Patient: Male, age 15
A 15-year-old Caucasian boy was diagnosed with B-NHL involving lymph nodes, mediastinum and bones. The patient was treated according to B-NHL-BFM (Berlin-Frankfurt-Munster) 1997 protocol combined with Rituximab.
Seven days after the fifth chemotherapy course, the patient was hospitalized for fever (37.9 C), severe cytopenia (white blood cell count 0.15 x 109/L, neutrophils 0 x 109/L, platelet count 23 x 109/L, Hb 96 g/L), elevated C-reactive protein [C-RP] (92 mg/l), but normal procalcitonin [PCT] (0.33 ng/ml) and vital signs (blood pressure 124/69 mmHg, heart rate 79 beats per minute [bpm], peripheral oxygen saturation [Sp02] 97%). After drawing blood cultures from central line and peripheral vein, an empiric antibiotic treatment with ceftazidime, amikacin and teicoplanin was promptly initiated together with granulocyte colony stimulating factor (GCSF), while prophylaxis with cotrimoxazole and fluconazole was continued. On day 4 tachypnea, dyspnea, hypoxemia (Sp02 80%), tachycardia (heart rate 150 bpm) and left hemithorax acute pain appeared together with an increase of CRP (440 mg/l) and PCT (3.13 ng/ml). On physical examination, lung auscultation revealed diminished breath sounds and rales over the left lung. The first set of blood cultures was negative as well as the second one and the blood samples for galactomannan (GM) and beta-d-glucan (BDG) antigens. Lung computerized tomography (CT) showed a left extensive consolidation associated with pleural effusion (Figure 1).
Considering a possible fungal origin of pneumonia and the profound B-lymphocytopenia, micafungin (100 mg/day) was started and, in order to enhance the innate immunity, a 3-day course of intravenous IgM-enriched immunoglobulins was administered. On day 6 the fever disappeared while the neutrophils recovered over 0.5 x 109/L. On day 7, BDG was markedly positive (> 523 pg/ml) while GM remained negative. On day 9, high fever reappeared associated with edema and hyperemia on the left neck. A second lung CT revealed a slight increment of the left lung consolidation (Figure 2). A neck ultrasound detected a swelling lesion in left thyroid lobe (19 x 19 mm) and an abdomen ultrasound found a nodule in the middle-superior part of the right kidney (25 x 22 mm). This nodular lesions, as well as the lung one, were intensely hypermetabolic on positron emission tomography (PET)-CT scan proving to have probably the same infectious origin. We performed a needle aspiration of the thyroid lesion showing only the presence of a suppurative process. Blood cultures and serum GM were again negative whereas serum BDG value returned into normal range.
The antifungal therapy was enhanced adding voriconazole to micafungin, while the antibiotic therapy was modified introducing metronidazole and replacing ceftazidime and amikacin with meropenem. Despite this, the fever persisted with a CRP rising to 425.8 mg/L on day 11. On day 17 the patient underwent a bronchoalveolar lavage (BAL) that resulted negative for bacteria, fungi, Mycobacterium tuberculosis, GM and BDG antigen.
The patient continued to experience evening fever peaks and cough. On day 32 we repeated a CT scan showing unaltered the left lung consolidations and the left thyroid lobe lesion and an increase of the multiple nodules at the right kidney. These radiological findings were discussed in a multidisciplinary meeting with radiologists, infectivologists and pediatric hematologists discovering that the main lung lesion was presenting the reverse halo sign from the beginning. Given the lack of improvement and the severe clinical conditions, on day 36 the patient underwent left superior lung lobectomy. No postoperative complications were observed and the patient was discharged home 13 days later. The histopathological examination was consistent with a fungal pneumonia for the presence of hyphae. The identification of fungal DNA was performed by sequencing the internal transcribed spacer (ITS) domain of the rDNA gene and D1-D2 region of ribosomal sub-unites, according to the method described by White et al. that revealed the presence of Lichtheimia corymbifera (Figure 3). Therefore, the patient suspended voriconazole and received antifungal therapy with liposomal amphotericin B (5 mg/kg three times a week) and posaconazole (3 x 200 mg/d) for 7 weeks.
Six days after discharge home the patient developed low grade fever (37.5 C), painful increase and hyperemia of the left emithyroid (60 x 50 mm), increased of CRP 125 mg/l and PCT 0.13 ng/ml) with normal blood count. The patient underwent an urgent hemithyroidectomy with surgical drainage with rapid clinical improvement. The cultural search for bacteria, fungi and Mycobacteria resulted negative.
The patient continued a secondary prophylaxis with posaconazole (3 x 200 mg/day) for 18 months. A lung CT, performed 6 months after surgery, showed only postoperative changes whereas the renal lesion disappeared after 12 months of posaconazole treatment.
Keywords: fungal infection, mucormycosis, pediatric non hodgkin lymphoma
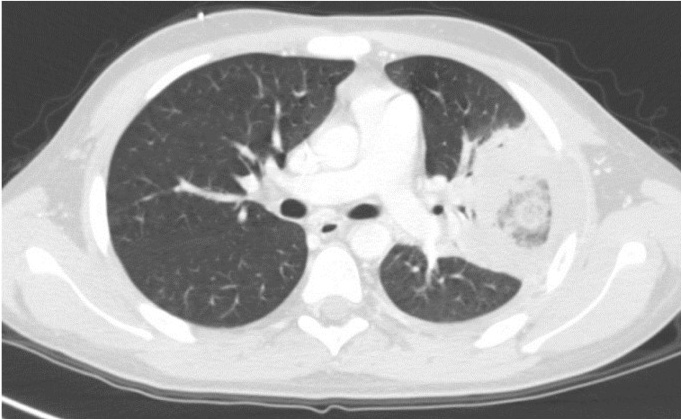
Image caption: CT lung scan showing the extensive consolidation (57 x 61 mm) at the lower lobe of the left lung associated with pleural effusion.